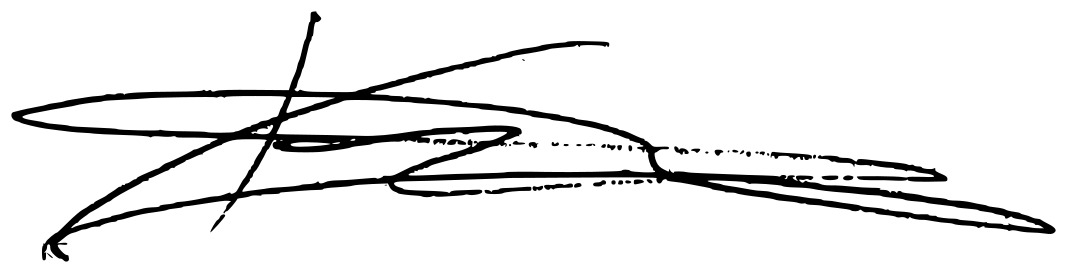
Signature of: xulio ferreiro